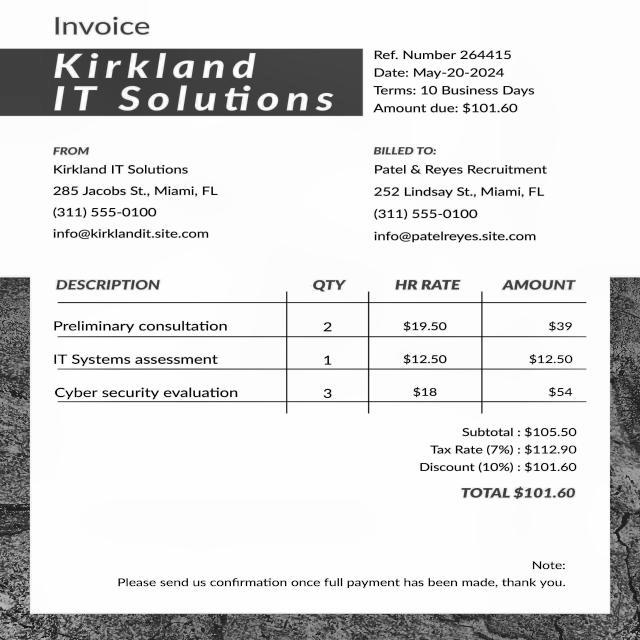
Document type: Invoice